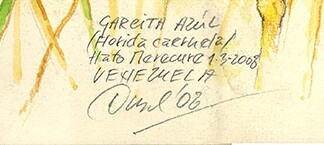
Signature of: jan dungel